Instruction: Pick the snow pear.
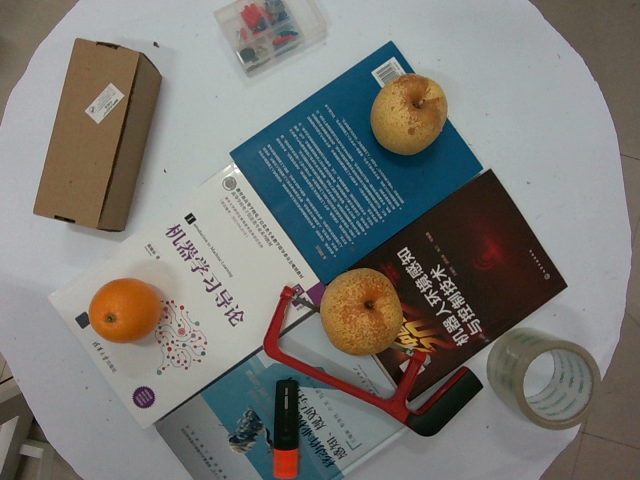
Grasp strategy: vertical